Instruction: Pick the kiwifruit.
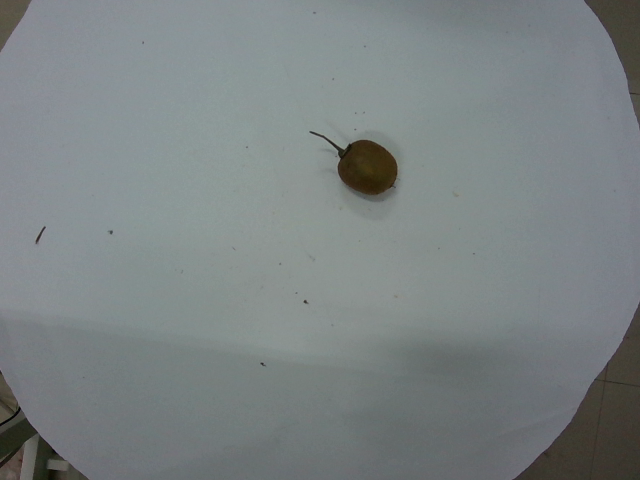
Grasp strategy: vertical